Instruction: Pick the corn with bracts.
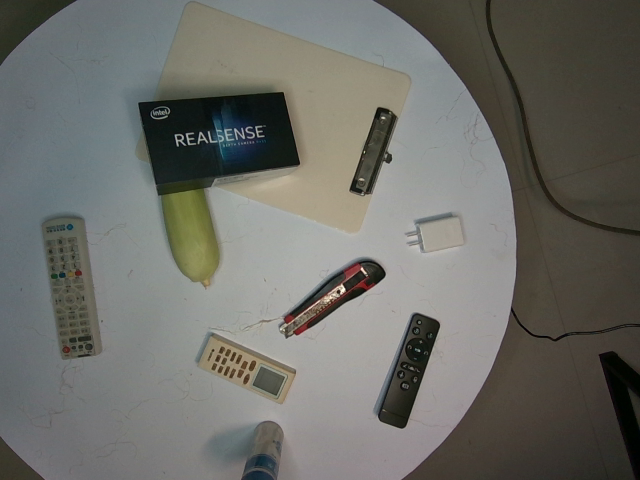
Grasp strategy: vertical